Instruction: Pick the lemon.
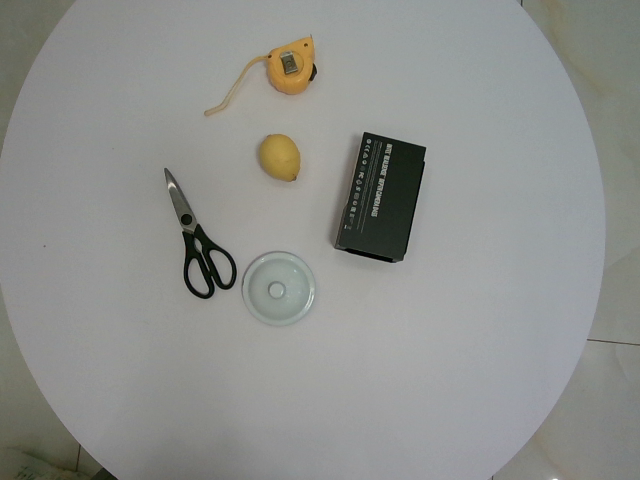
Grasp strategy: vertical